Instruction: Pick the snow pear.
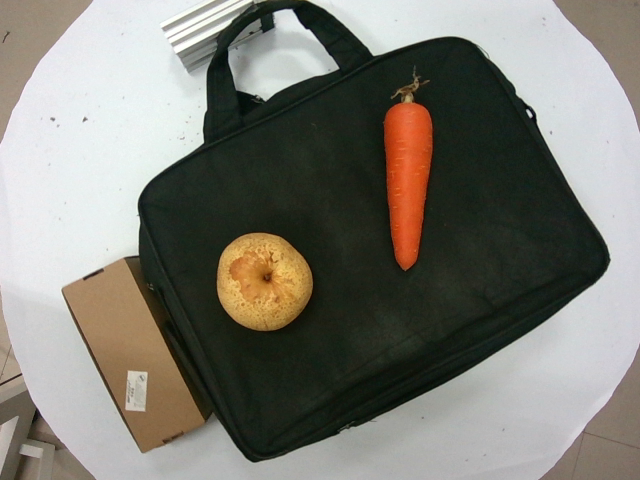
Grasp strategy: vertical